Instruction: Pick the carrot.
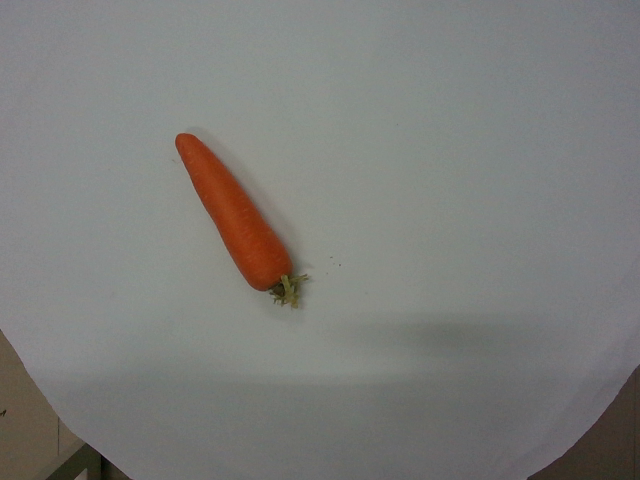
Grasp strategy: vertical